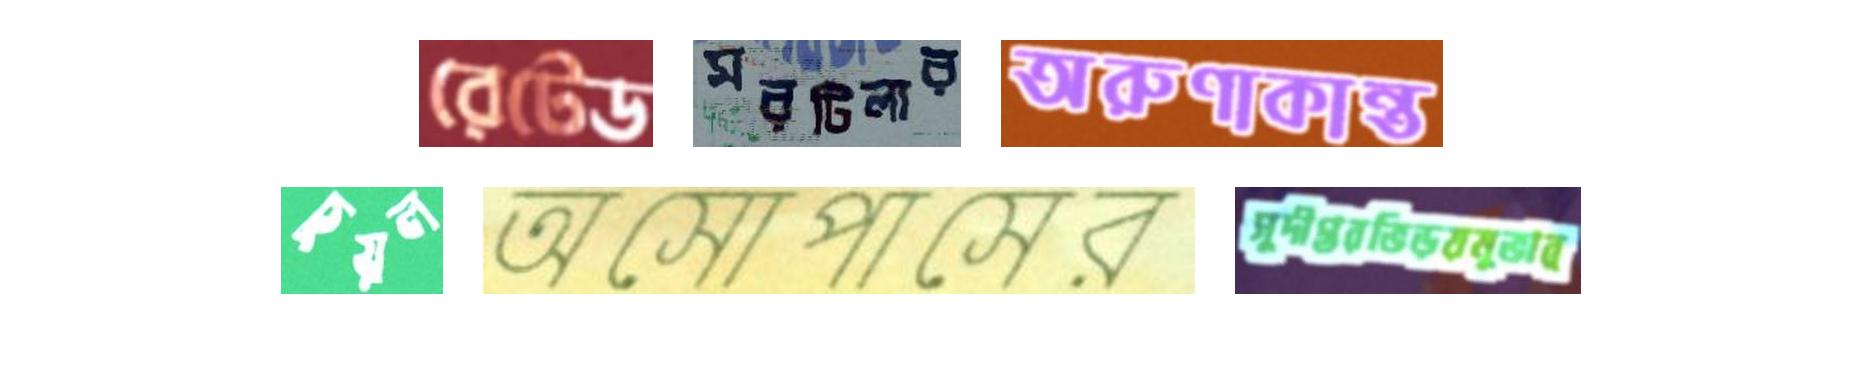
রেটেড মরটিলার অরুণাকান্ত
চুয়ল অসোপাসের সুদীপ্তরভিড়য়মুভার্